Question: What are the imaging findings?
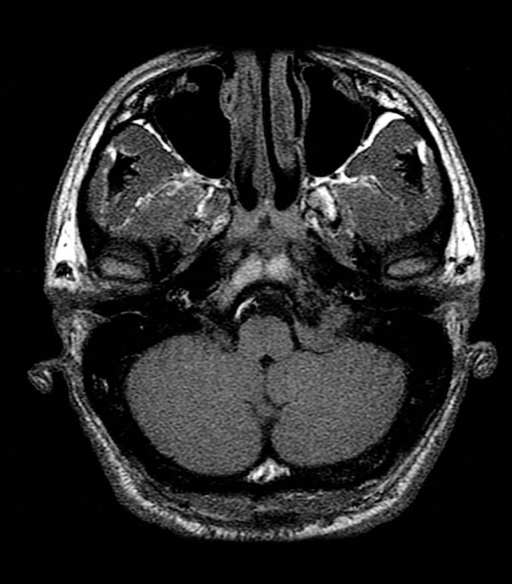
Answer: The imaging shows Multiple MR images demonstrate a dumb-bell-shaped mass at the level of the left jugular foramen, fairly isointense to brain on both T1 and T2 weighted images, which demonstrate homogeneous enhancement on T1-weighted images obtained after the IV administration of gadolinium-DTPA contrast material.  It has mass effect on the underlying medulla.  It also has thickened, enhancing, "dural tail."

Non-contrast CT images demonstrate fairly diffuse calcification throughout the mass. Multiple MR images demonstrate a dumb-bell-shaped mass at the level of the left jugular foramen, fairly isointense to brain on both T1 and T2 weighted images, which demonstrate homogeneous enhancement on T1-weighted images obtained after the IV administration of gadolinium-DTPA contrast material.  It has mass effect on the underlying medulla.  It also has thickened, enhancing, "dural tail.".